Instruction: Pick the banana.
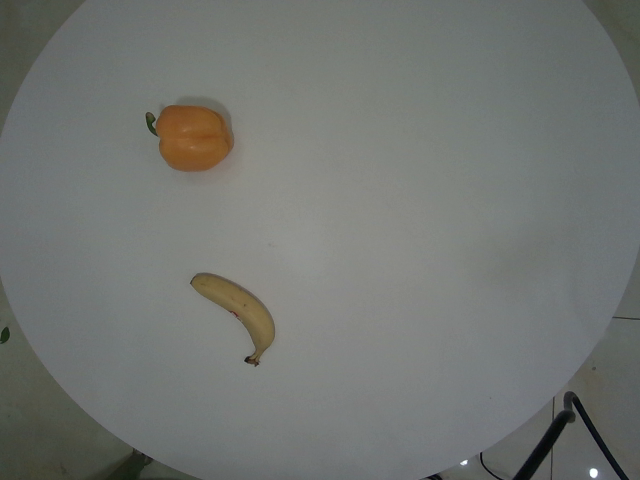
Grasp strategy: vertical